Question: How is the history relevant to the case?
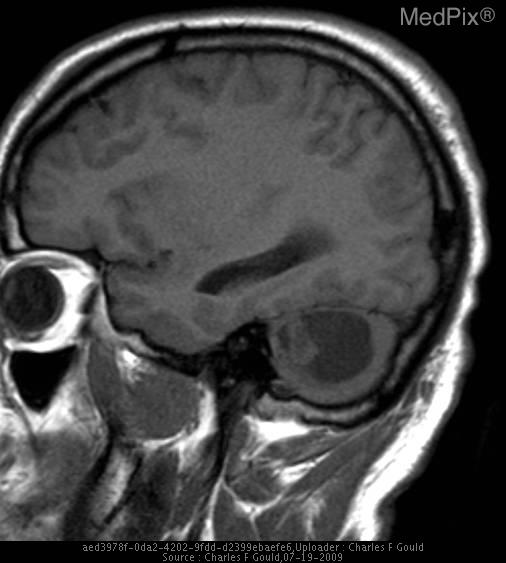
Answer: The patient's history of 33 y/o man with complaints of nonspecific headaches, without focal neurological finding. is key in understanding the case.